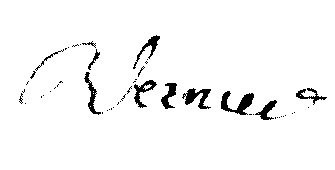
Signature of: théodore vernier